Question: What type of tax is indicated in the document, personal property or real estate?
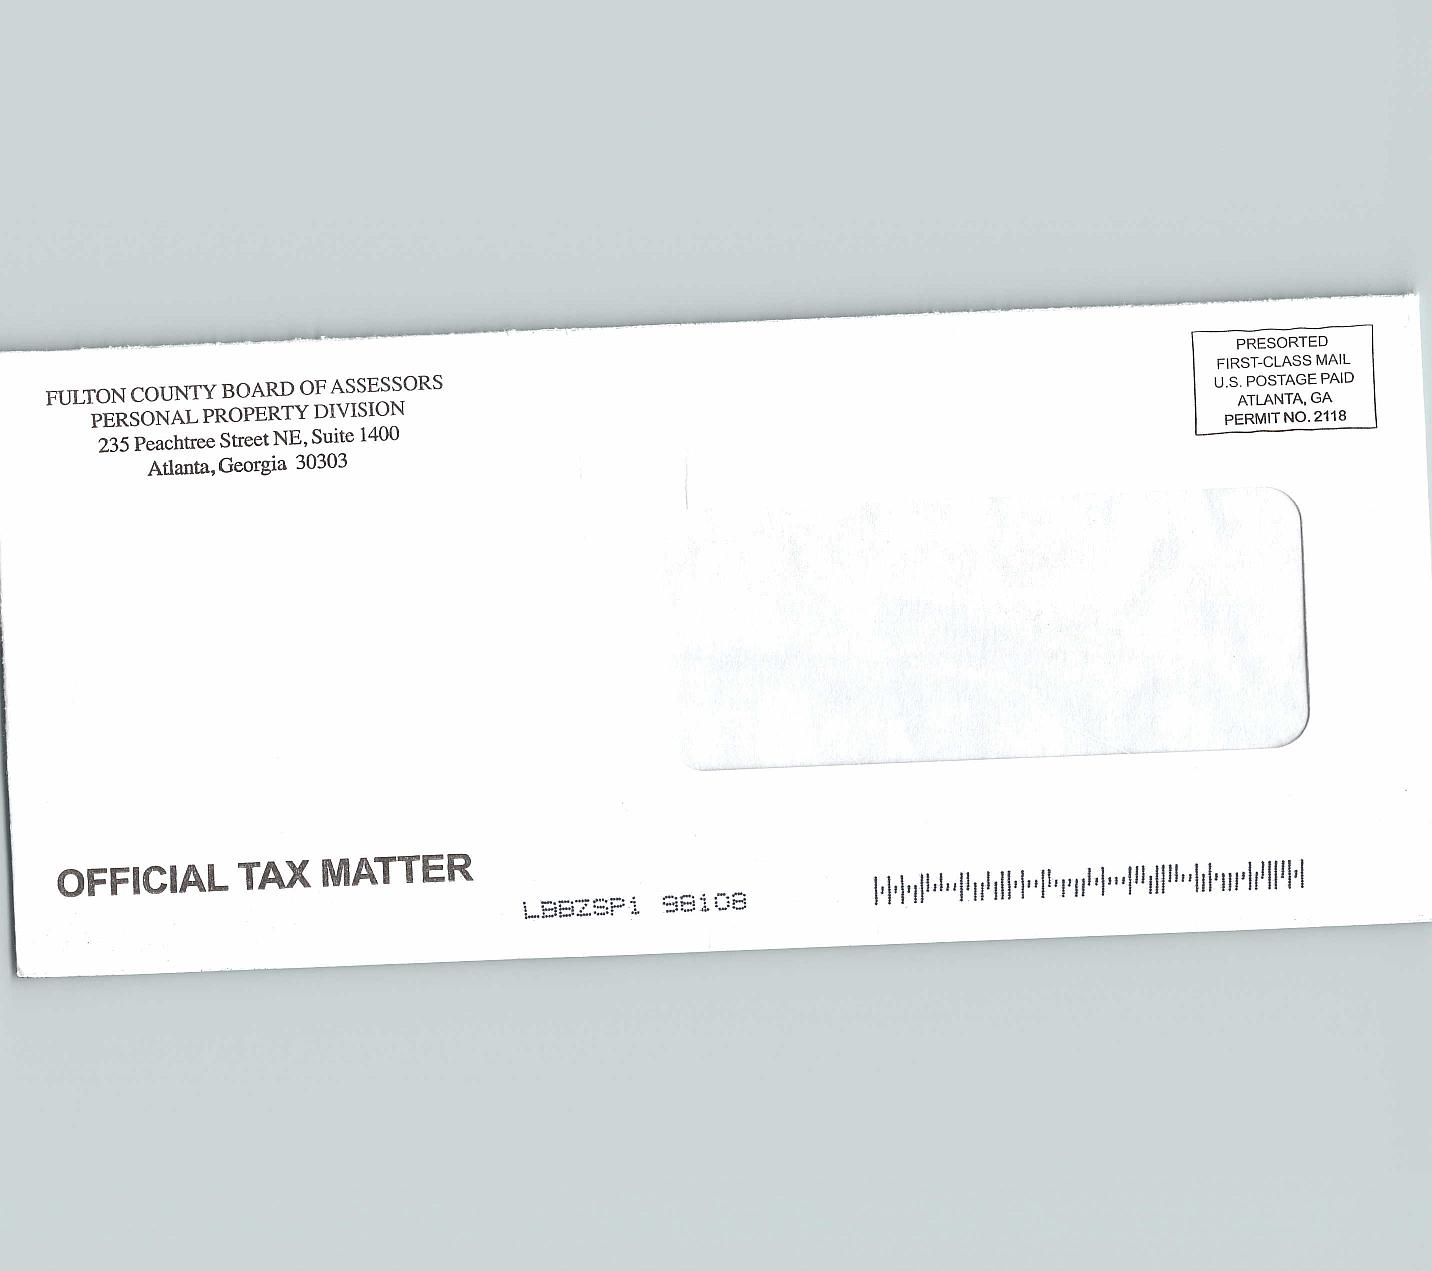
Answer: "Personal Property Tax"